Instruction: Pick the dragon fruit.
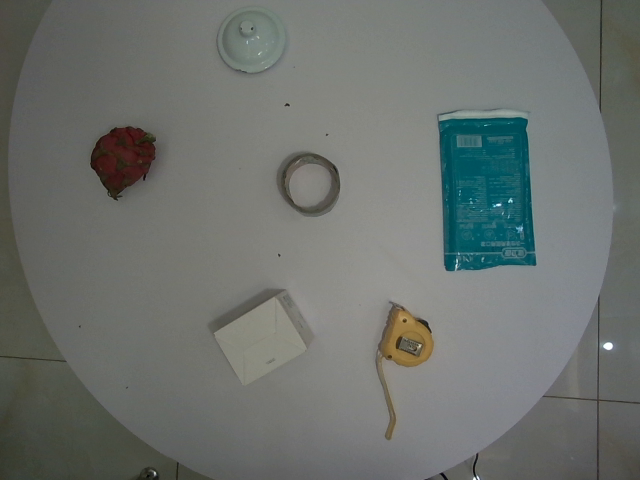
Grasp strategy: vertical